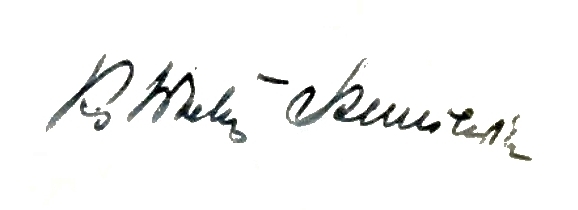
Signature of: wacław szuniewicz